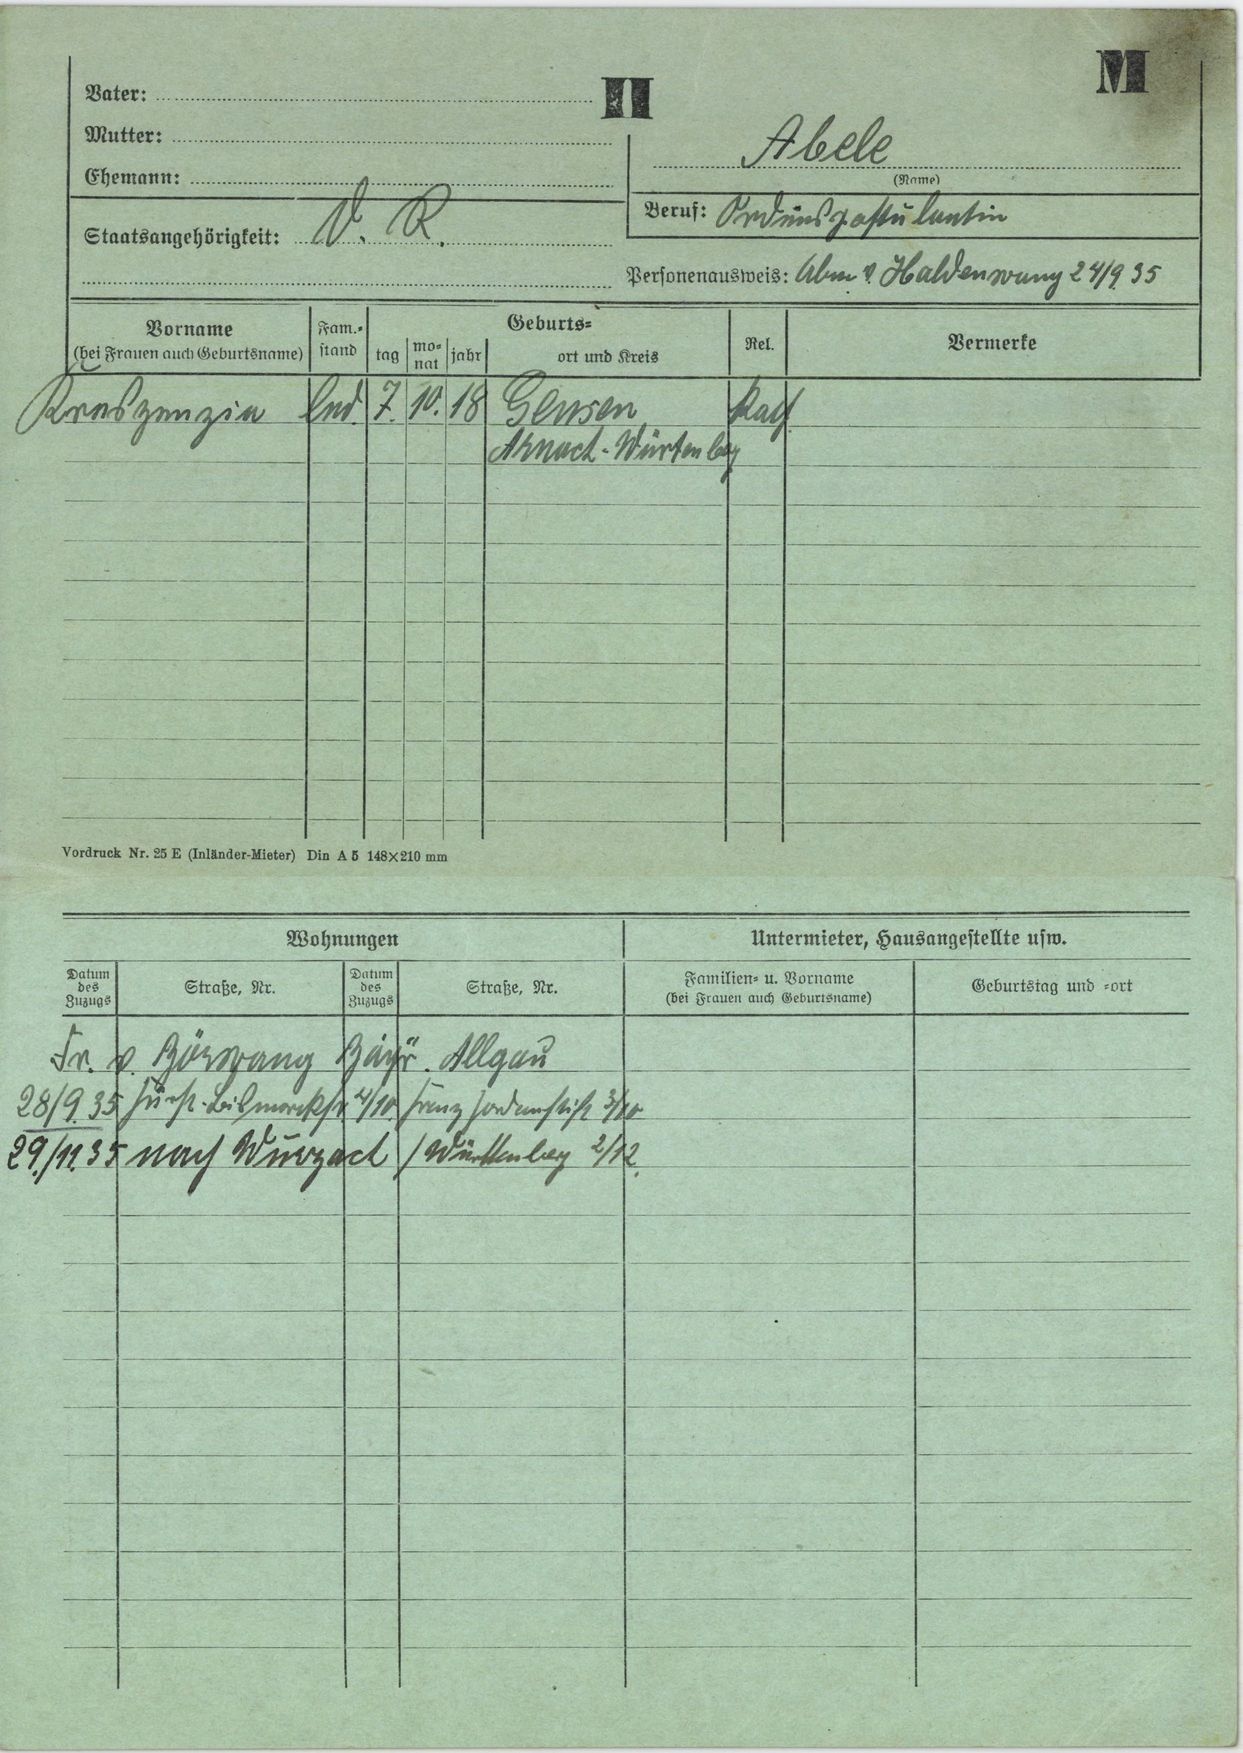
Abele